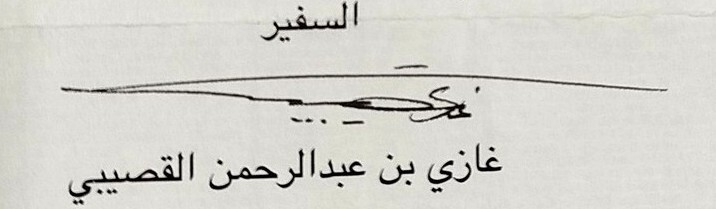
Signature of: ghāzī al quṣaybī